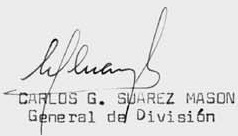
Signature of: guillermo suárez mason